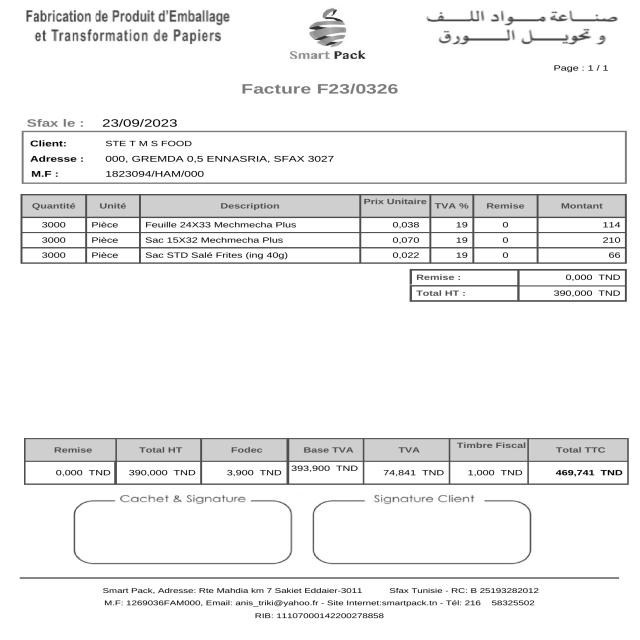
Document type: Invoice